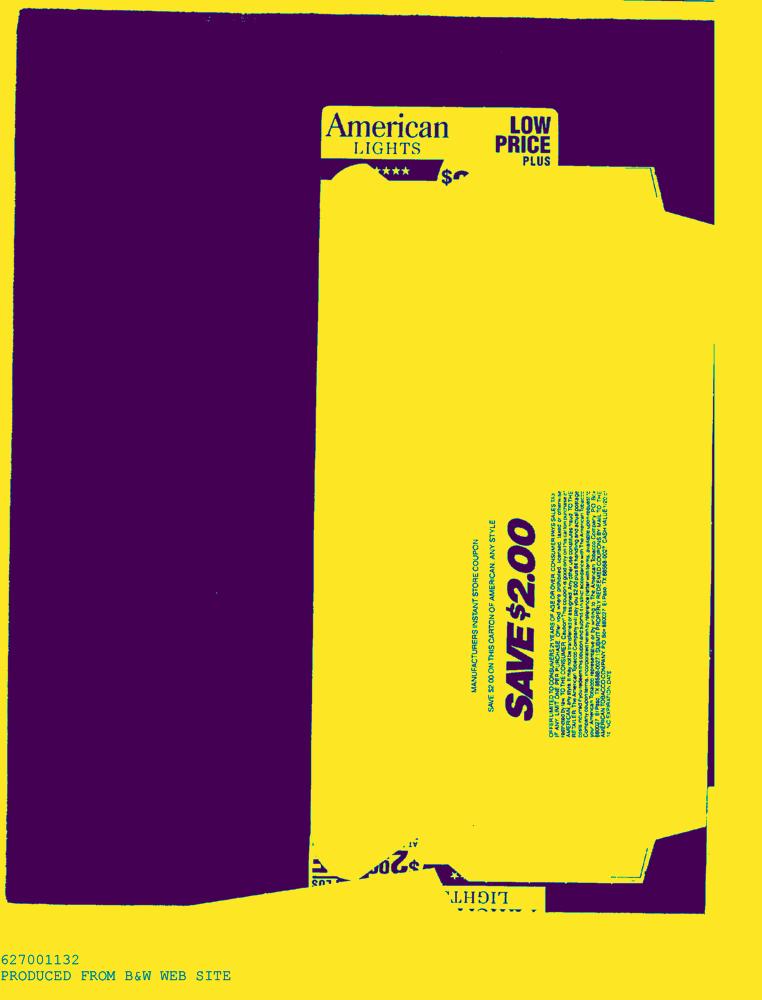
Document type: AD